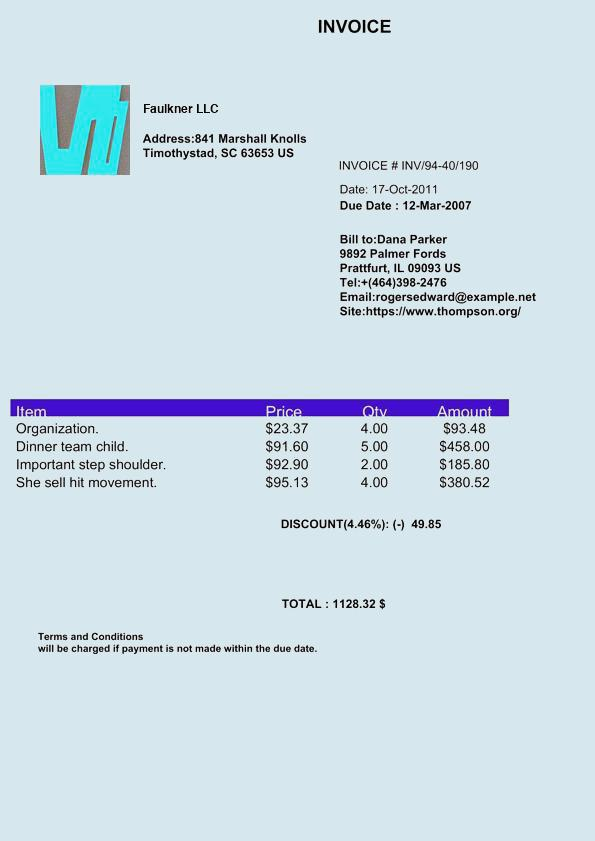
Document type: Invoice